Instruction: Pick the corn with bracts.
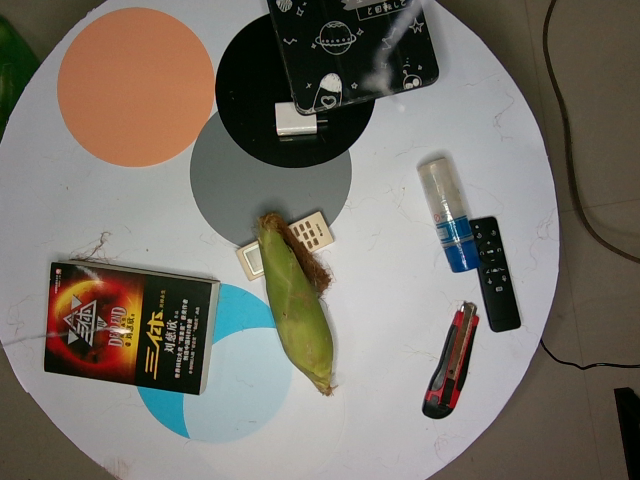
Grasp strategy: vertical